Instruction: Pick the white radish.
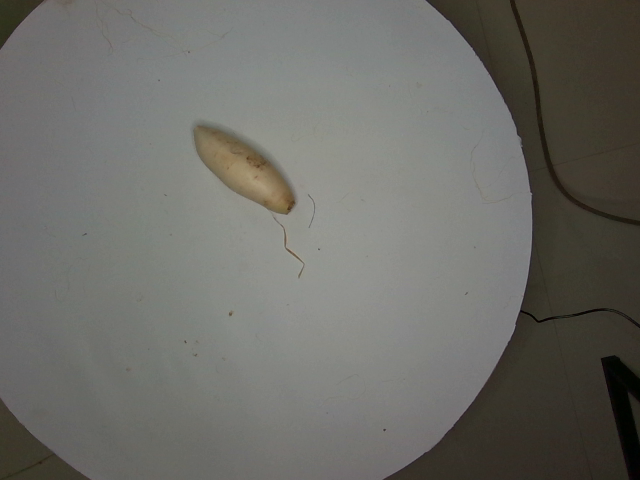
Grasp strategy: vertical